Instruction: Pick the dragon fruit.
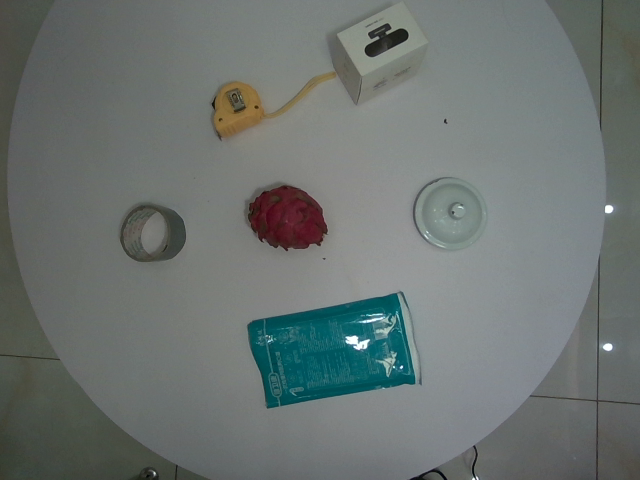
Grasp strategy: vertical